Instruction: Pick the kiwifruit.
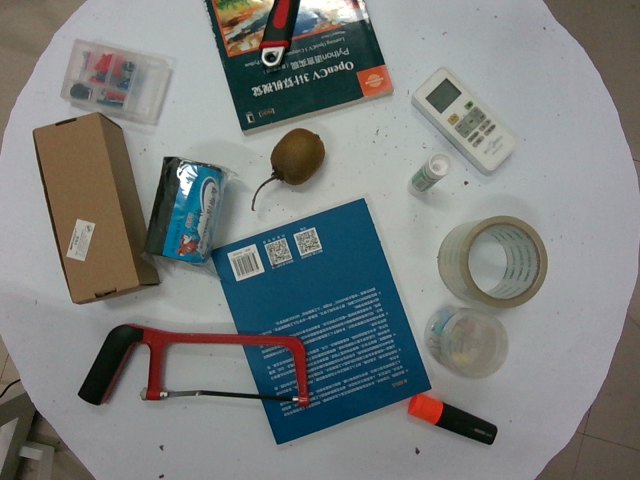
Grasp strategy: vertical